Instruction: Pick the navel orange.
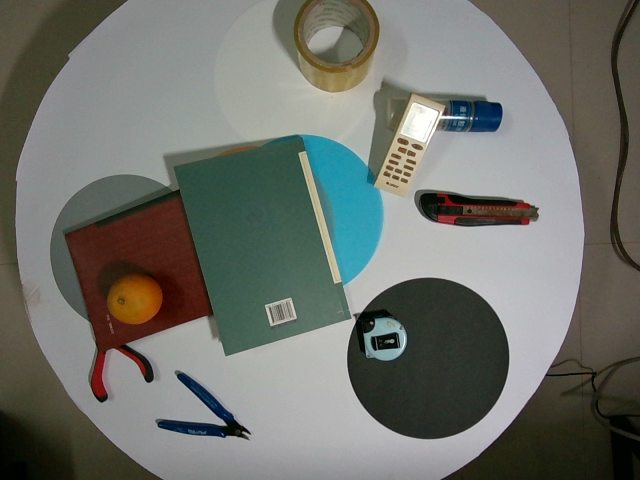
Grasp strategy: vertical